Question: What appears to be the issue?
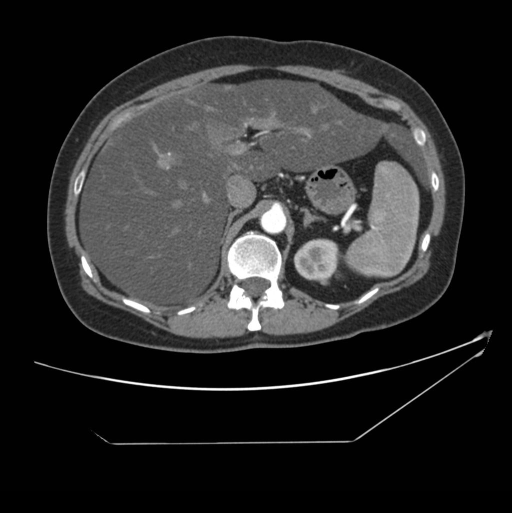
Answer: The findings suggest Selected Images – CT (contrast, arterial phase) of abdomen/pelvis
1.  Large, diffusely infiltrated fatty liver with accessory left lobe.  Compare to density of spleen.  Multiple areas of focal sparing in left lobe that appears nodular.
2.  Area of focal sparing near portal vein.
3.  Area focal sparing in left lobe.  Renal cyst and renal calculi.. Large, diffusely infiltrated fatty liver with accessory left lobe.  Compare to density of spleen.  Multiple areas of focal sparing in left lobe that appears nodular.. The patient might have a history of This is 51 year old woman  with known history of nephrolithiasis and left renal cyst.  She was being followed for stones and had long history of abdominal/pelvic CT’s and KUB films..